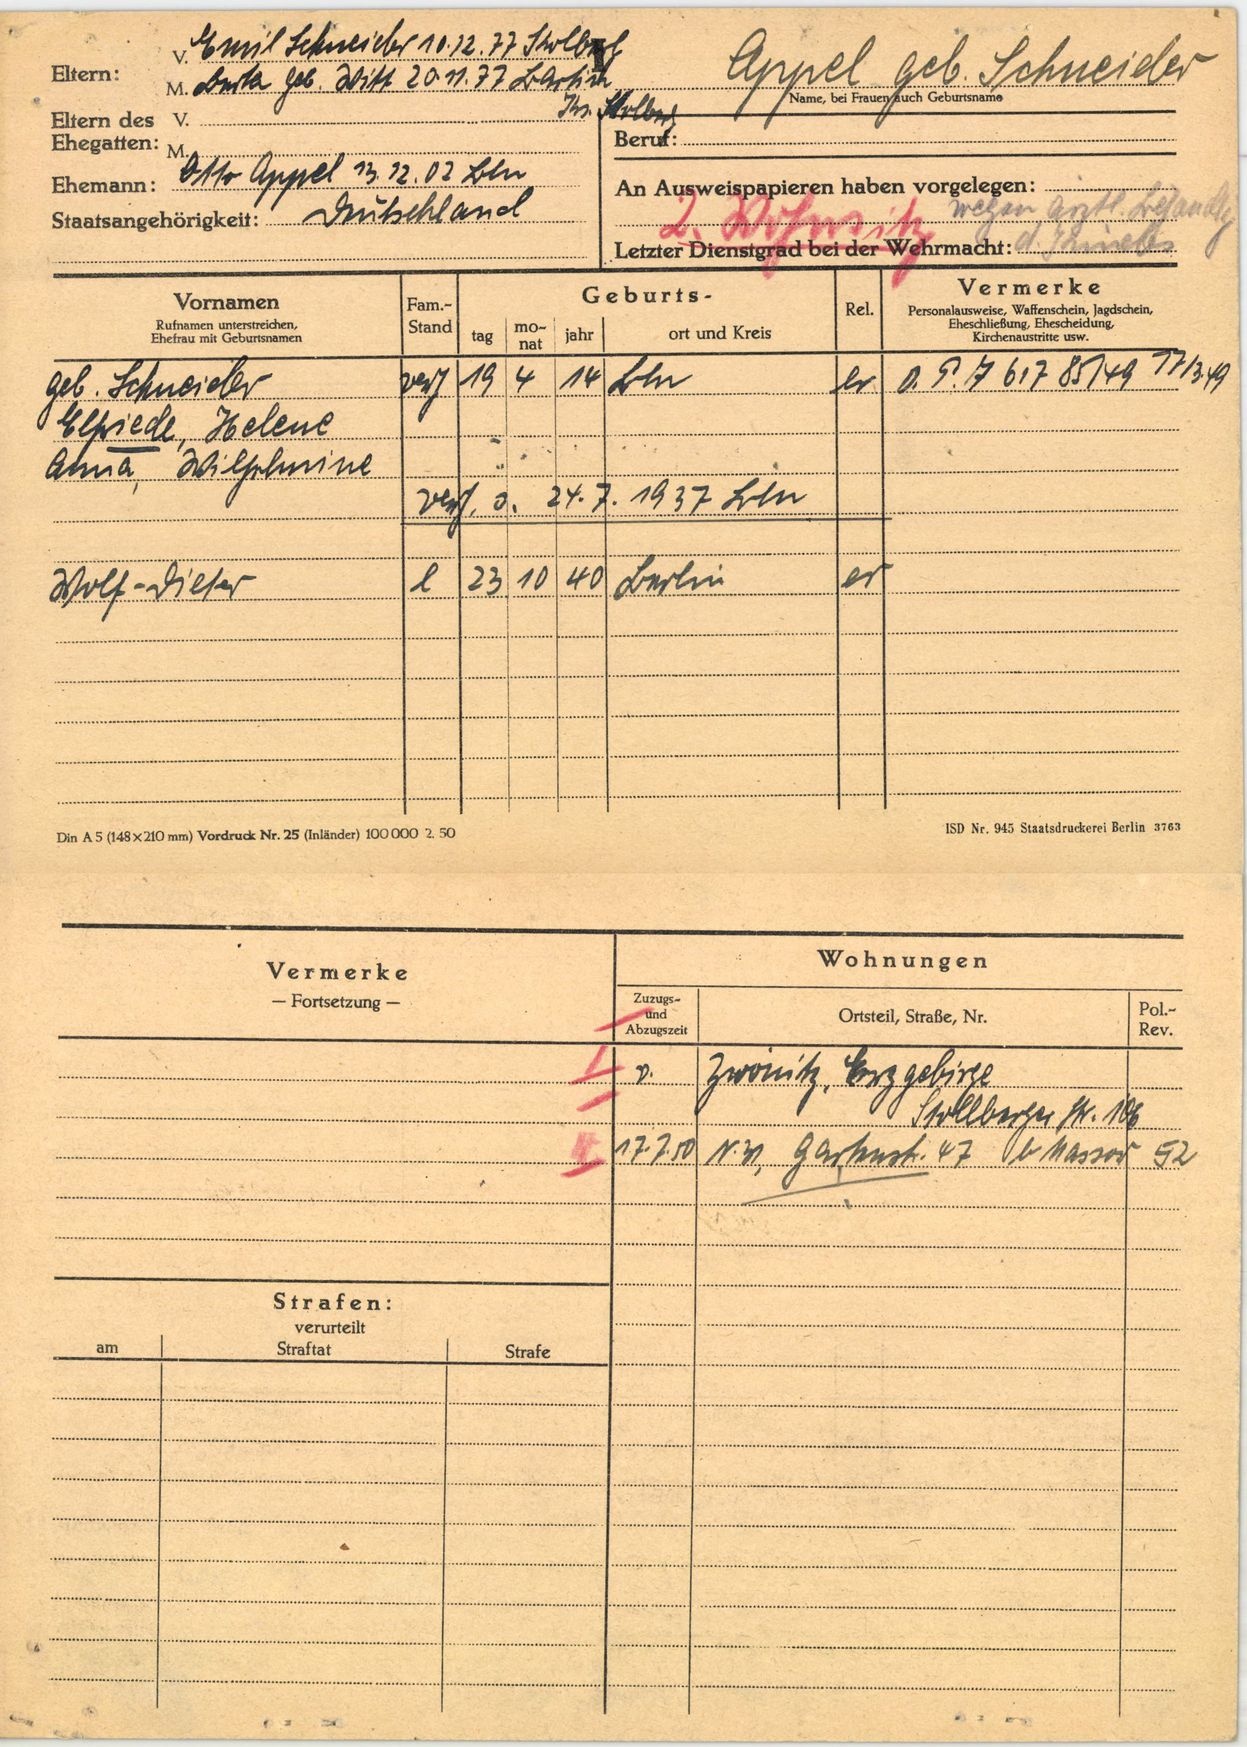
Appel geb. Schneider